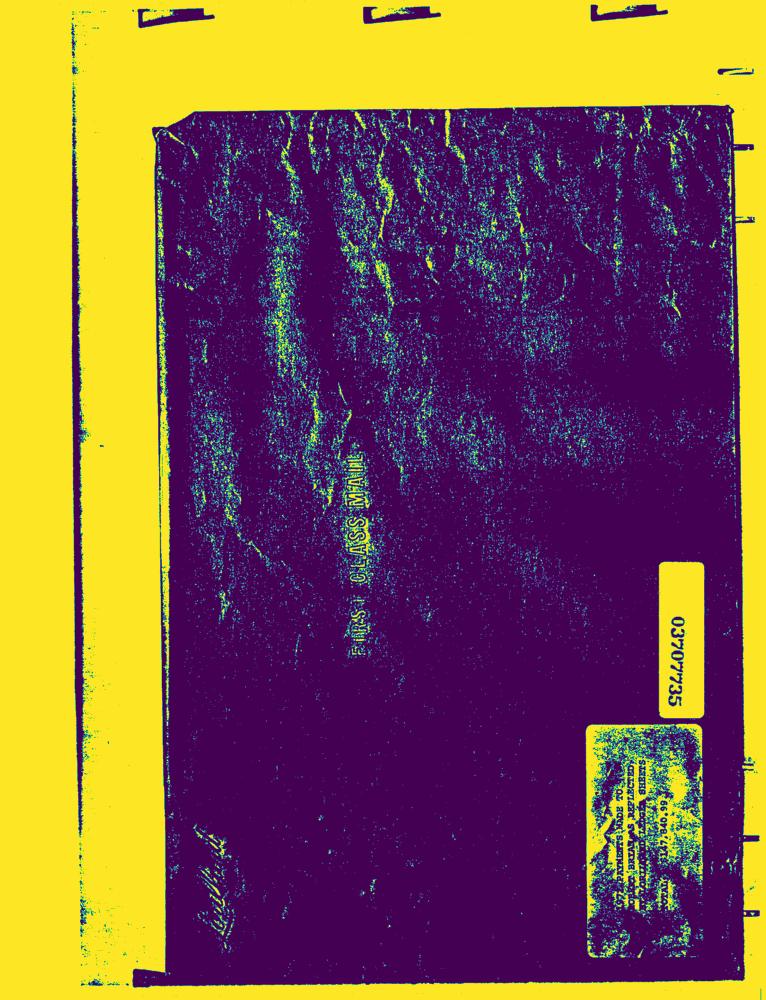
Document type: Invoice-Doc